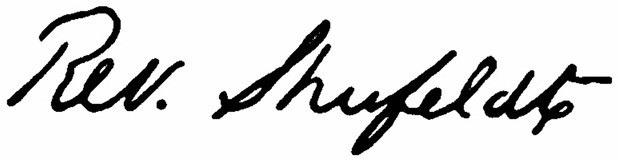
Signature of: robert wilson shufeldt